Question: Explain the disease:
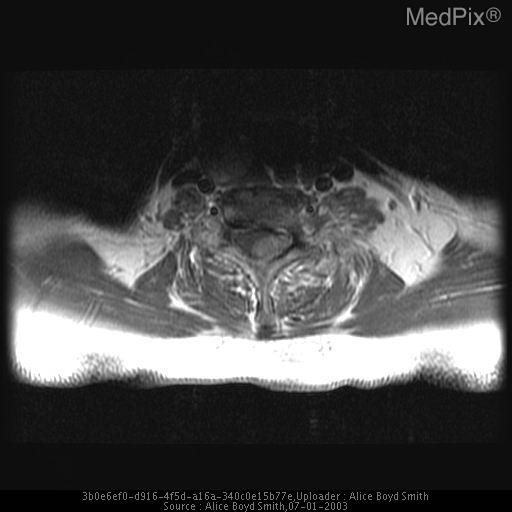
Answer: The disease is discussed as: Meningiomas account for approximately 25% of spinal canal lesions.  They can occur at any location throughout the spine, but predominate in the thoracic region (probably because this is the largest segment).

The usual location is extramedullary-intradural, however, an extradural component may exist.

There is a female preponderance of 4:1, and the average age is 45 years.

Multiple meningiomas raise the possibility of neurofibromatosis type 2.

Treatment consists of complete excision if possible.  Radiation therapy is used if the meningioma is malignant or surgically inaccessable.

On T1W MR meningiomas are hypointense.  The lesions enhance, and often a dural tail is seen.  They may contain calcium.